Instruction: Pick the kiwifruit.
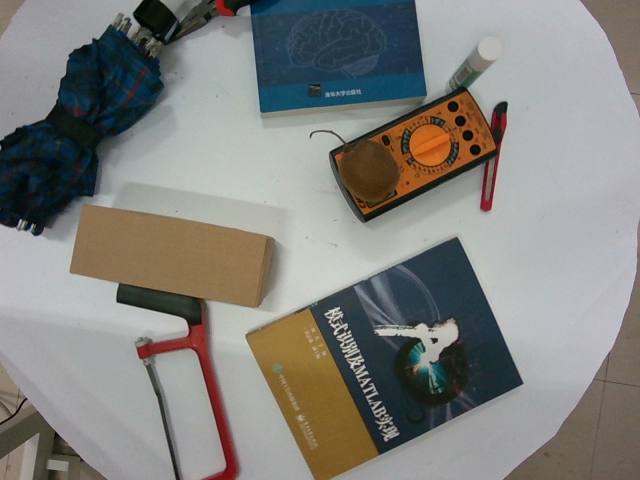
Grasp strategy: vertical